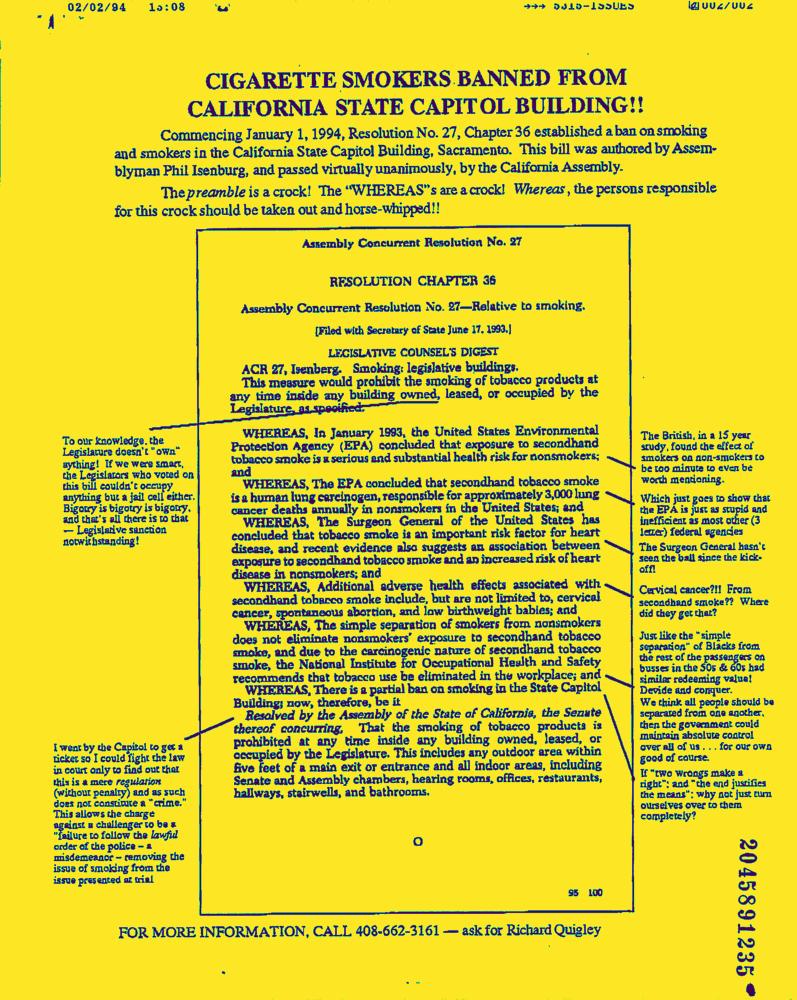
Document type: News-Article